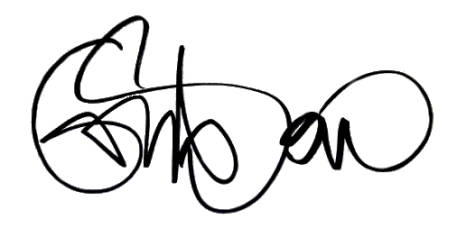
Signature of: grubson